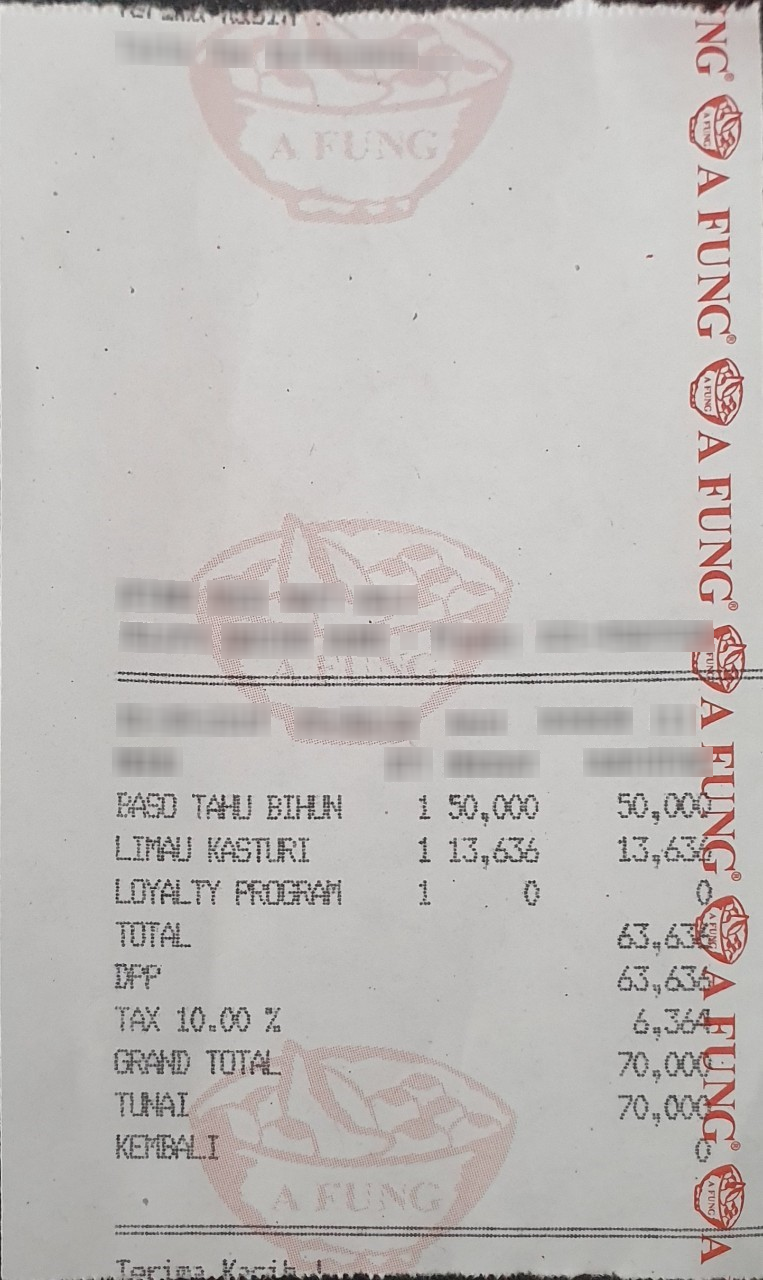
Number of items: 3
Subtotal: 63,636 63,636
Tax: 6,364
OCR text regions:
text: DPP
text: 63,636
text: BASO
text: TAHU
text: BIHUN
text: 1
text: 50,000
text: 50,000
text: LIMAU
text: KASTURI
text: 1
text: 13,636
text: 13,636
text: LOYALTY
text: PROGRAM
text: 1
text: 0
text: 0
text: TOTAL
text: 63,636
text: TAX
text: 10.00
text: %
text: 6,364
text: GRAND
text: TOTAL
text: 70,000
text: TUNAI
text: 70,000
text: KEMBALI
text: 0